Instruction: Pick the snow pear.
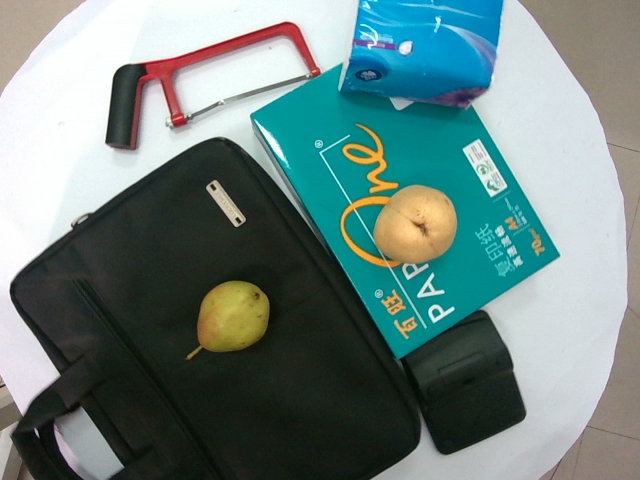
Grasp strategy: vertical